Question: What is the assessed value of the property as noted in the document?
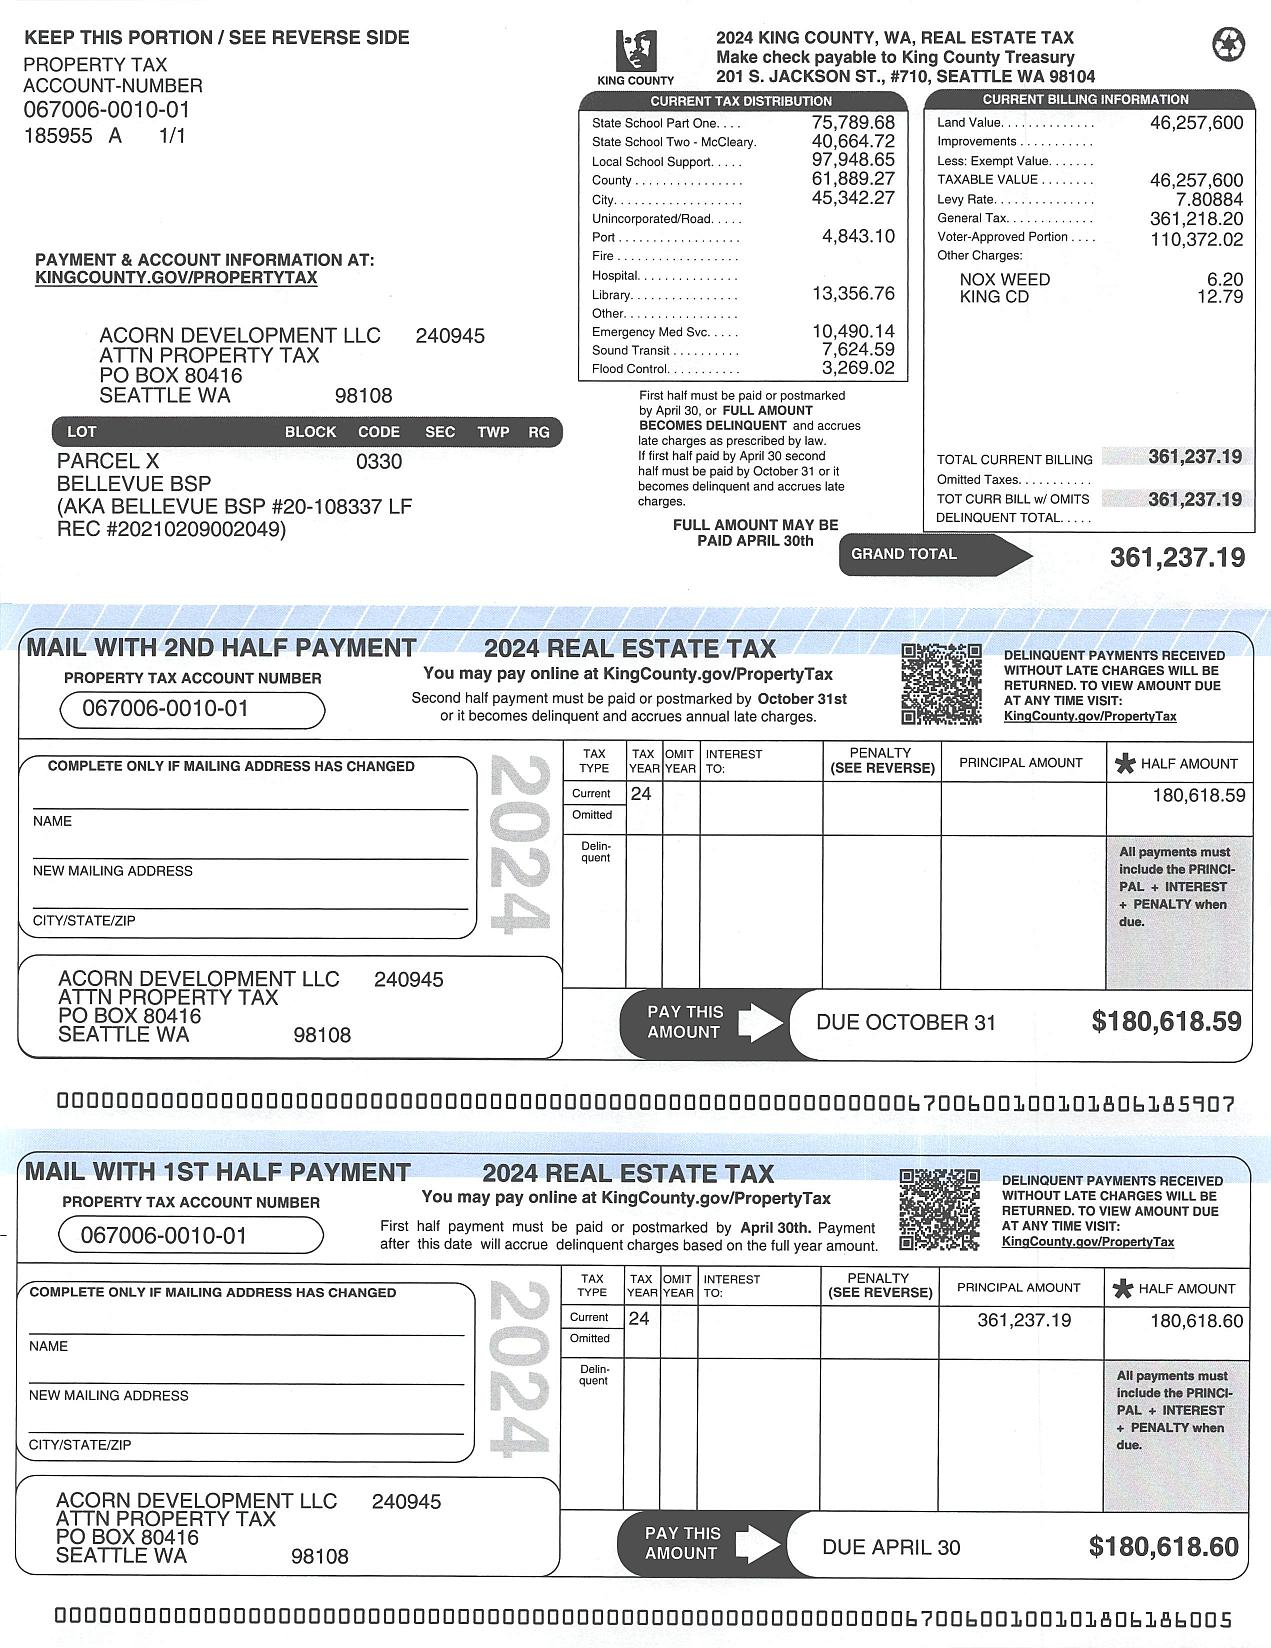
Answer: "46,257,600"